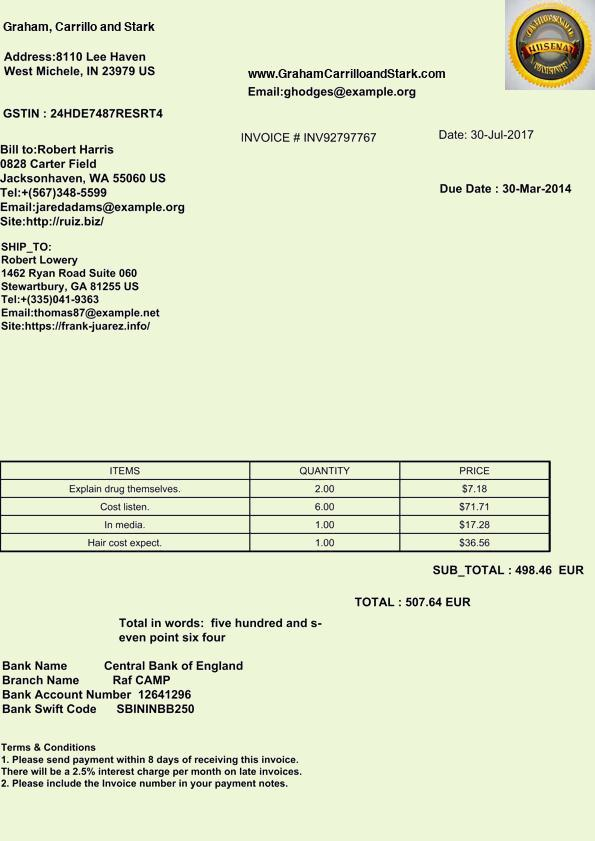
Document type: Invoice